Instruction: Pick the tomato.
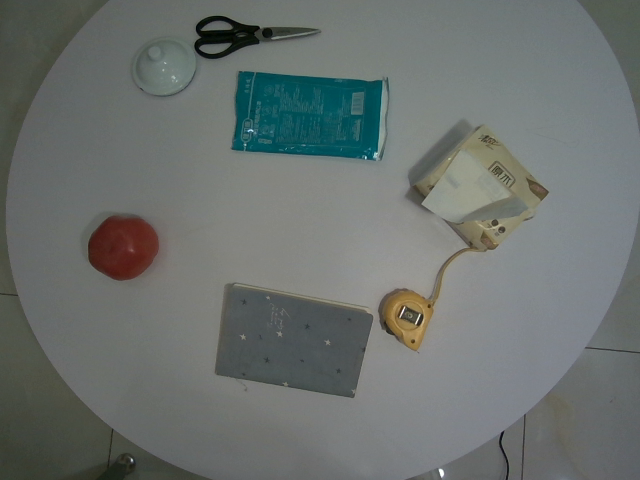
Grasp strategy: vertical